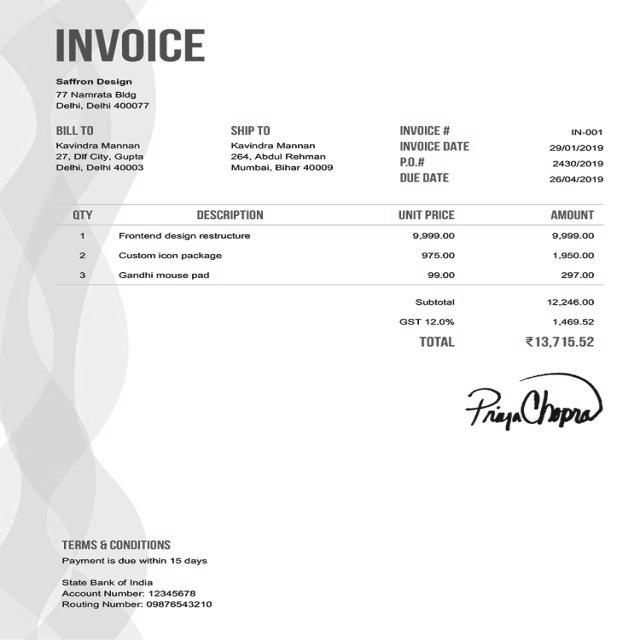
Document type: Invoice